Question: What is the main concern?
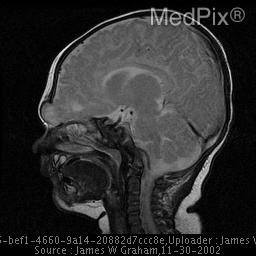
Answer: The findings suggest CT: Non-contrast CT demonstrates an extranasal soft tissue mass, contiguous with the frontal lobe, extending through an anterior cranial midline defect just above the nasal bones (fonticulus nasofrontalis).

MR: There is an extranasal soft tissue mass is continuous with the frontal lobe, iso-intense to normal brain parenchyma on T1WI, slightly higher in signal compared with normal brain parenchyma on T2WI. There is no enhancement with gadolinium.. An extranasal soft tissue mass is continuous with the frontal lobe, slightly higher in signal compared with normal brain parenchyma (gliosis).. The patient might have a history of 8-week-old baby boy with a glabellar area mass..